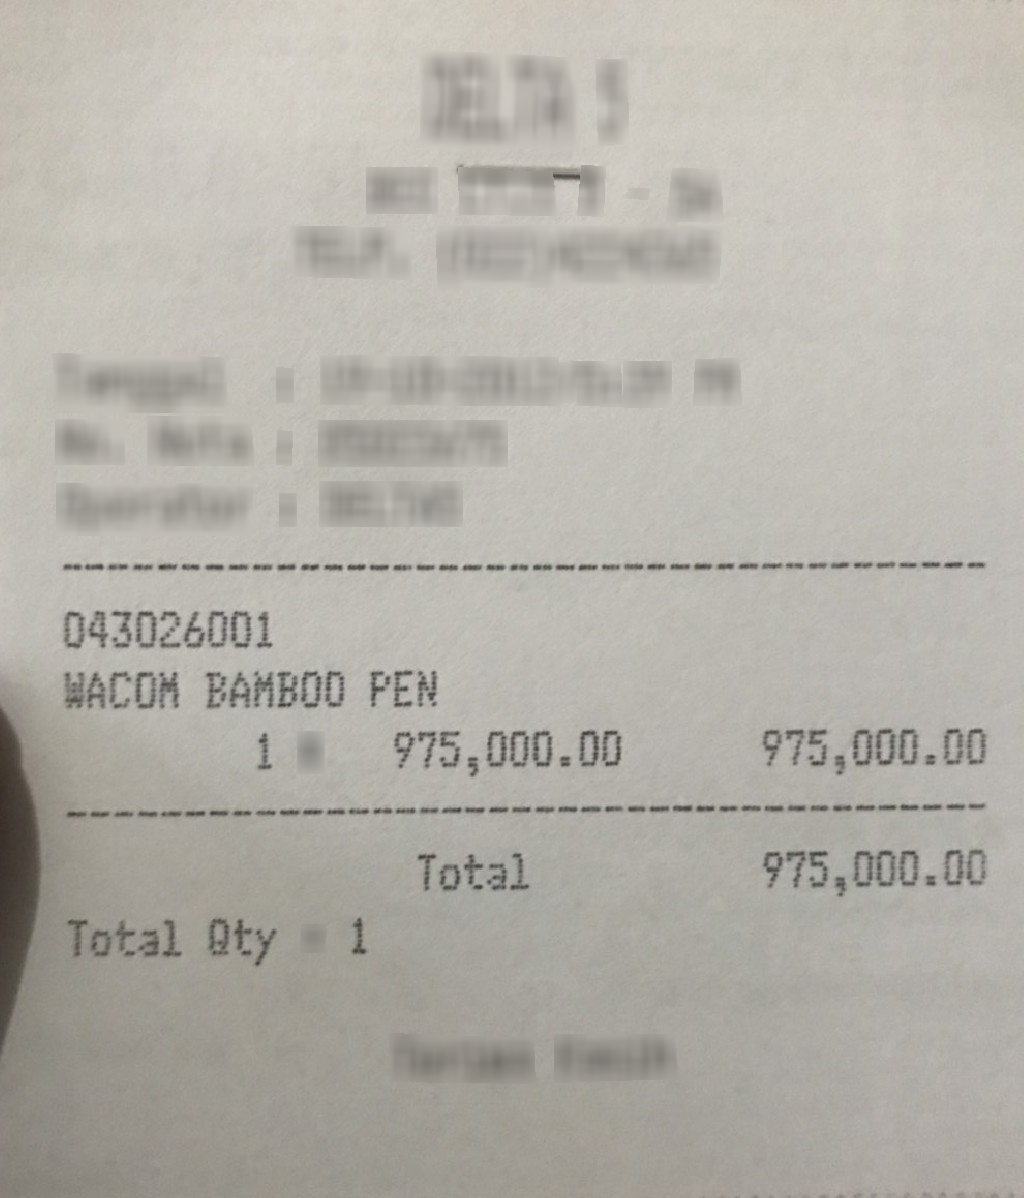
Number of items: 5
Total: 975,000.00
OCR text regions:
text: Total
text: 975,000.00
text: Total
text: Qty
text: 1
text: 043026001
text: WACOM
text: BAMBOO
text: PEN
text: 1
text: 975,000.00
text: 975,000.00